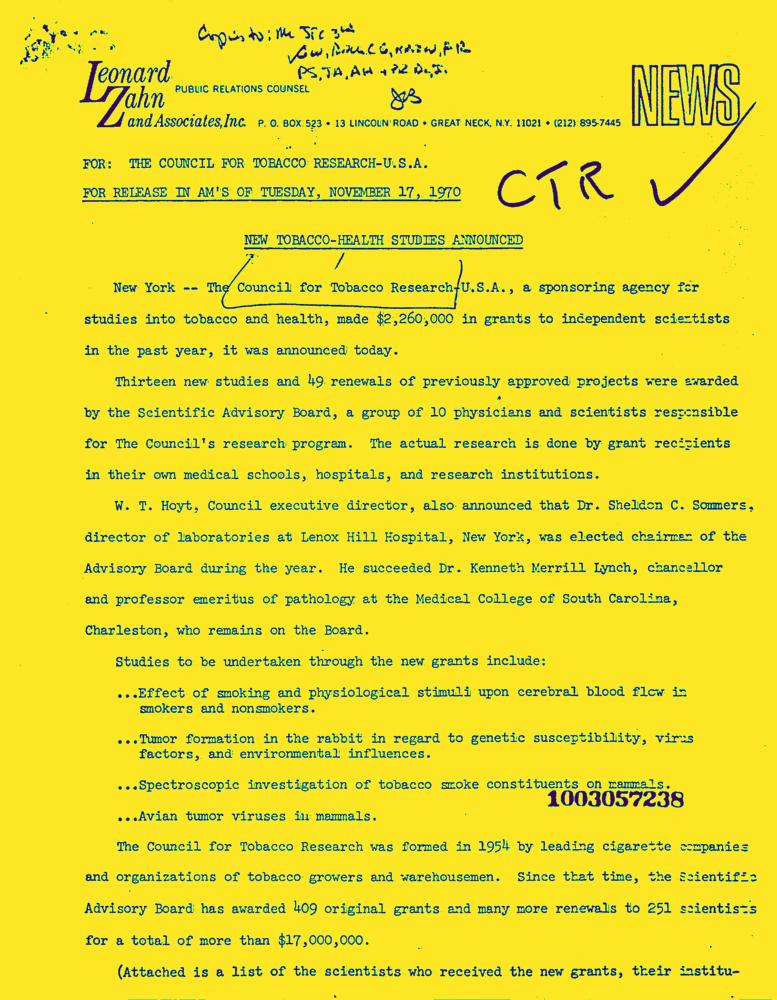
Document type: News-Article